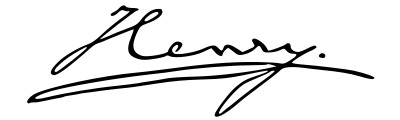
Signature of: prince henry duke of gloucester